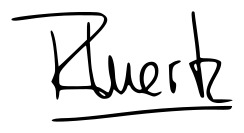
Signature of: lorena ruiz huerta